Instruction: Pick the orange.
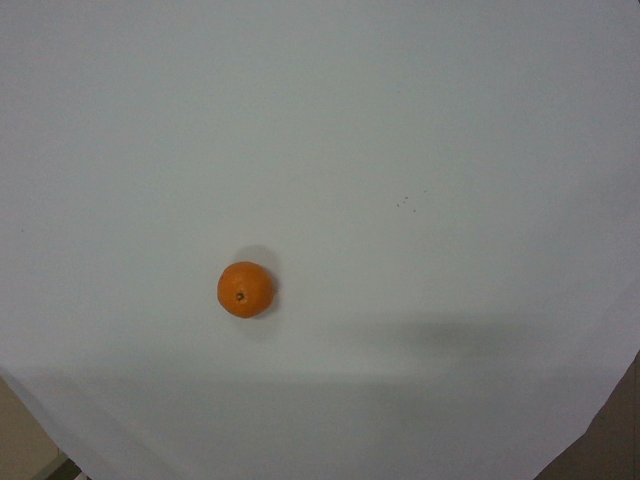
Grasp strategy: vertical